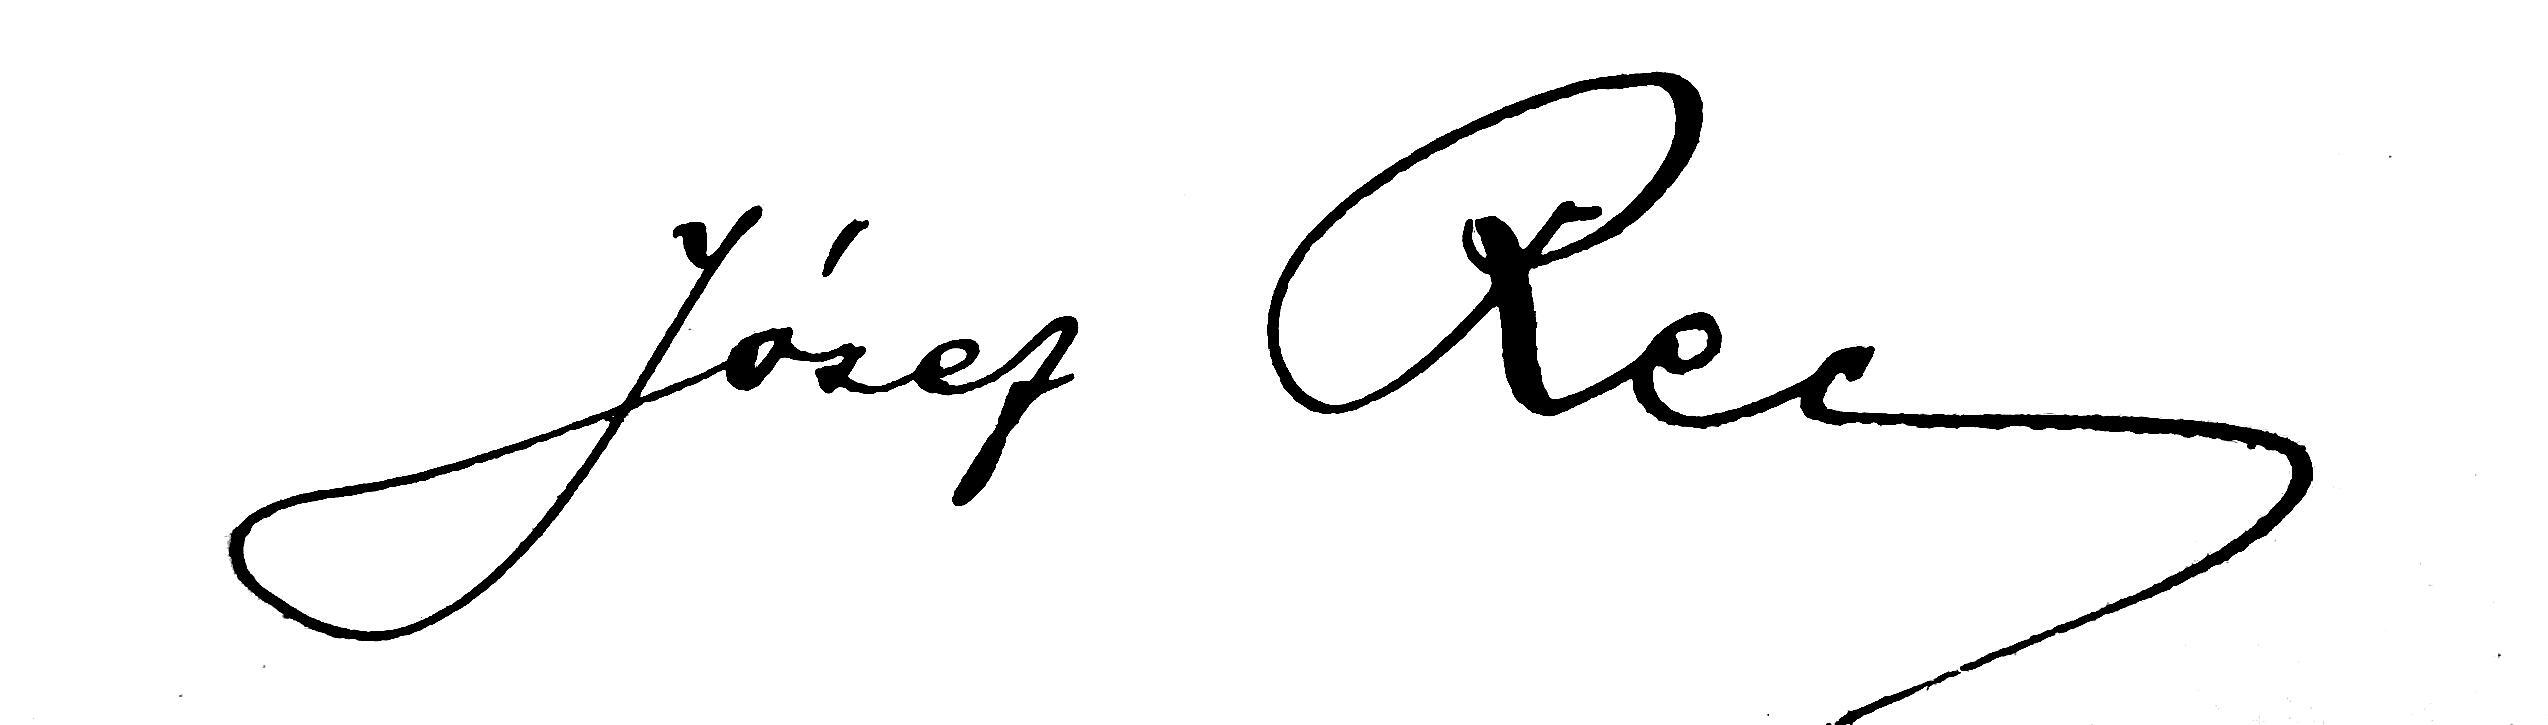
Signature of: józef rec